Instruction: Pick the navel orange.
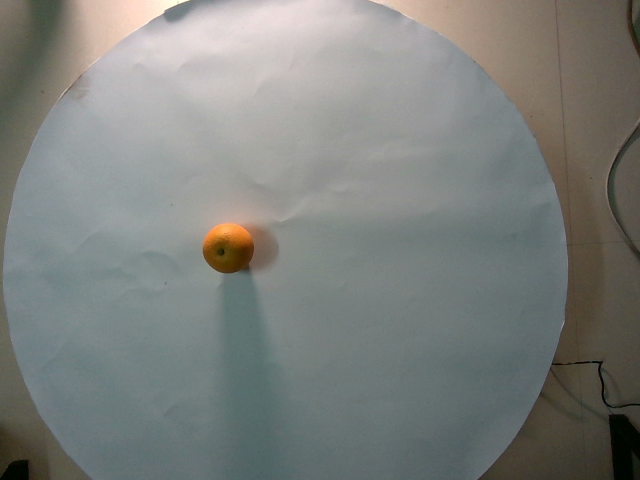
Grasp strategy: vertical